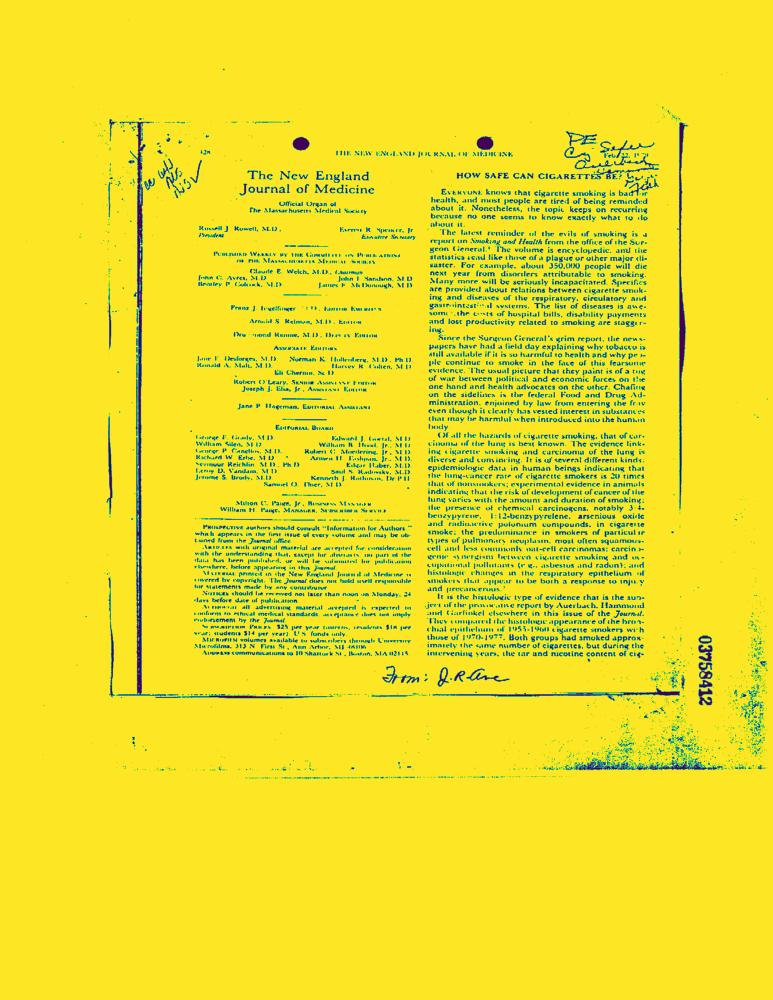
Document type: News-Article